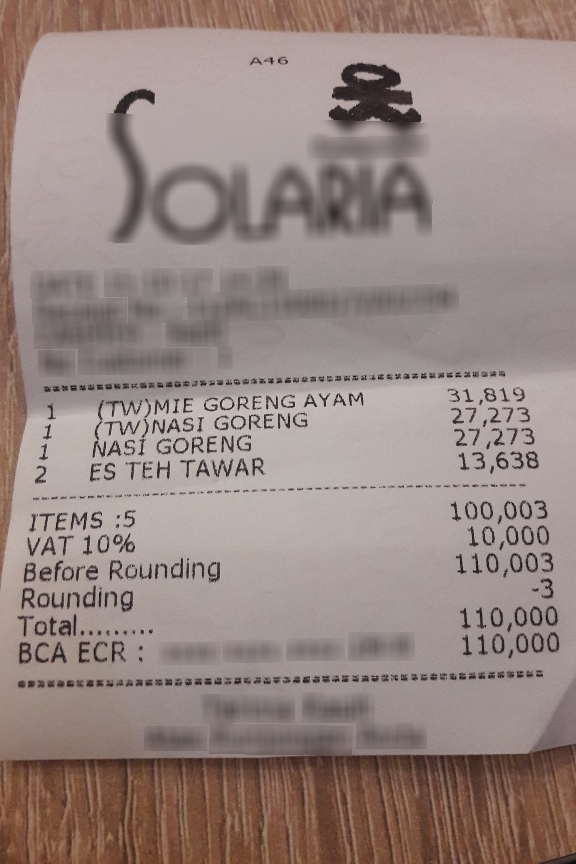
Number of items: 4
Subtotal: 100,003
Tax: 10,000
Other charges: 110,003 -3
Total: 110,000
OCR text regions:
text: Before
text: Rounding
text: 110,003
text: 1
text: (TW) MIE
text: GORENG
text: AYAM
text: 31,819
text: 1
text: (TW)NASI
text: GORENG
text: 27,273
text: 1
text: NASI
text: GORENG
text: 27,273
text: 2
text: ES
text: TEH
text: TAWAR
text: 13,638
text: 100,003
text: VAT
text: 10%
text: 10,000
text: Rounding
text: -3
text: Total.
text: 110,000
text: BCA
text: ECR :
text: 110,000
text: ITEMS :
text: 5